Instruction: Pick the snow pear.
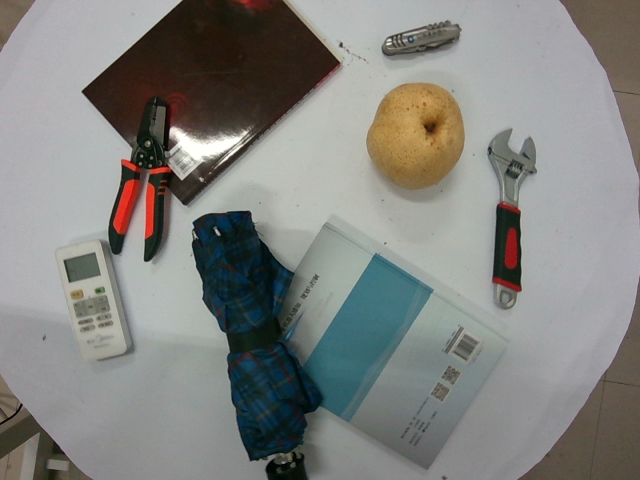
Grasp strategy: vertical